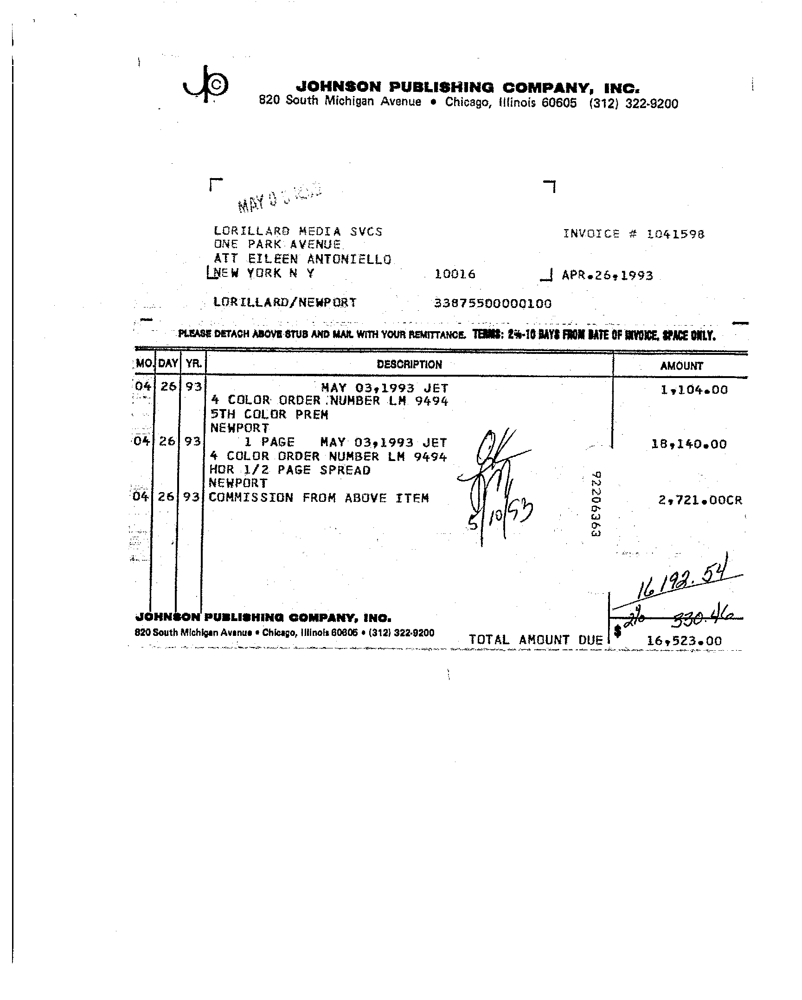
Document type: Invoice